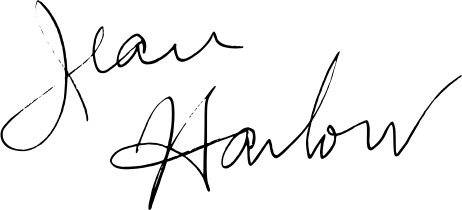
Signature of: jean harlow